Question: What is the main concern?
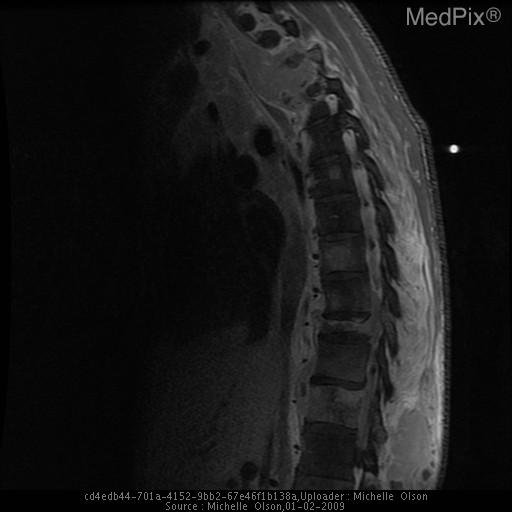
Answer: The findings suggest The frontal and lateral views of the thoracic spine demonstrate a mixed lucent/sclerotic appearance of the T12 vertebral body and the left pedicle.

A sagittal view MRI with gadolinium of the thoracic spine and lumbar spine demonstrates enhancing lesions multiple vertebrae, including T12.  Soft tissue enhancement is also present from T9-L2 paraspinal muscles.

A sagittal nonconstrast CT obtained several weeks later demonstrates worsening expansile lytic lesions to T10, T11, and T12.

MRI of the thoracic spine was obtained five months after the patient began treatment.  Interval worsening present at multiple levels, including multiple compression deformities and enhancing mass with cortical disruption and contiguous anterior soft tissue mass lifting the anterior longitudinal ligament.  Involvment of the posterior elements is present with narrowing of multiple neural foramina and spinal cord compression.. MRI obtained five months after the patient began treatment. Sagittal imaging demonstrates more extensive involvement.  T3 vertebral body compression deformity and cortical disruption with a contiguous anterior soft tissue mass lifting the anterior longitudinal ligament.

There is involvement of the T2-3 and T3-4 neural foramina posteriorly. Spinal cord compression is present.

Enhancing foci of multiple other vertebrae. Increased compression of the T10 vertebral body and obliteration of the neural foramina of the T9-10 and T11-12 levels is noted.  An anterior paraspinal mass with anterior cortical disruption and a posterior soft tissue fluid collection at the level of T12.. The patient might have a history of The patient is a 23 year old man who presented with four weeks of persistent mid back pain. He received pain medications with minimal relief. His pain gradually worsened over three months to involve his left leg and hip. The patient had associated fevers, weight loss, night sweats, fatigue, and intermittent abdominal pain..